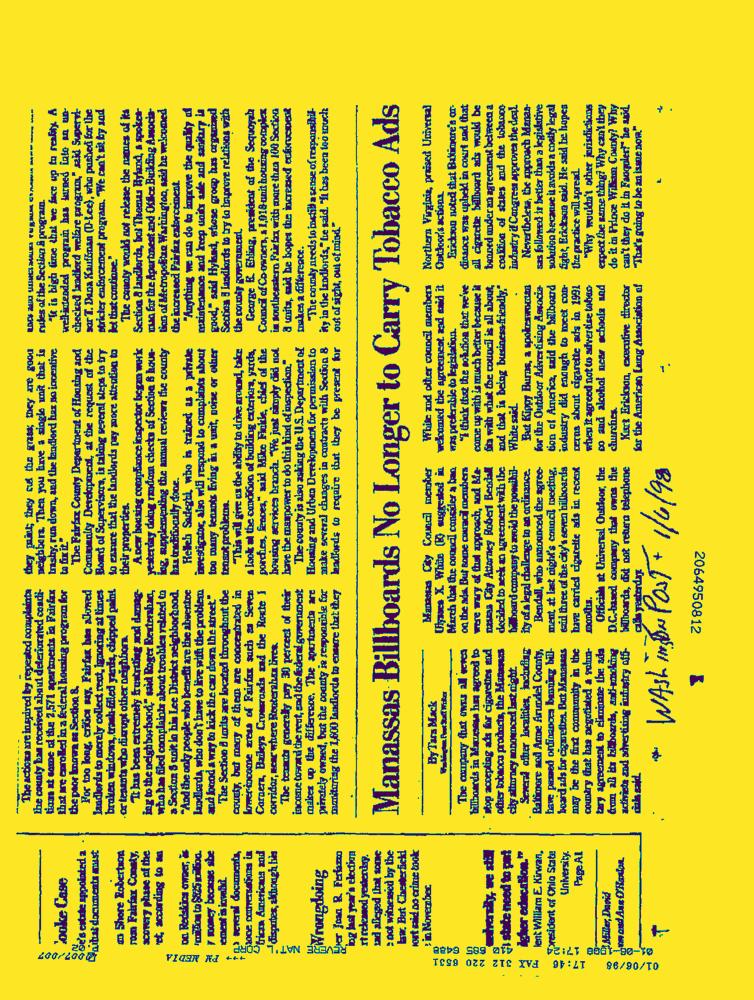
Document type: News-Article